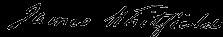
Signature of: james whitfield